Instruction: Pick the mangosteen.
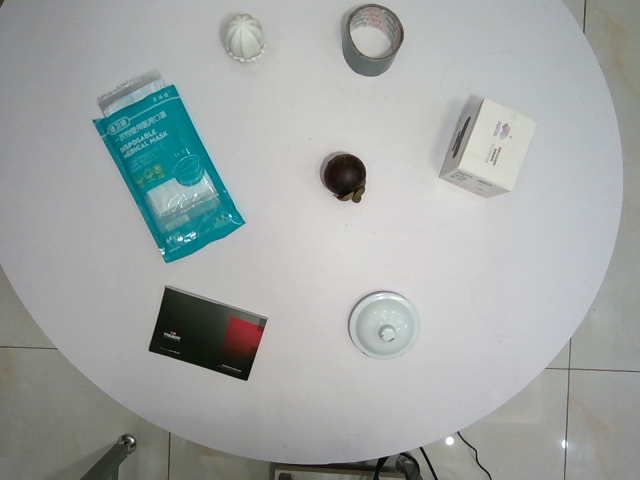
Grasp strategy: vertical